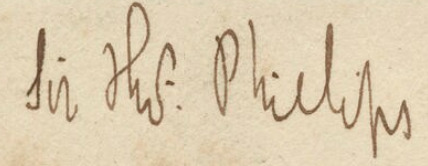
Signature of: thomas phillipps